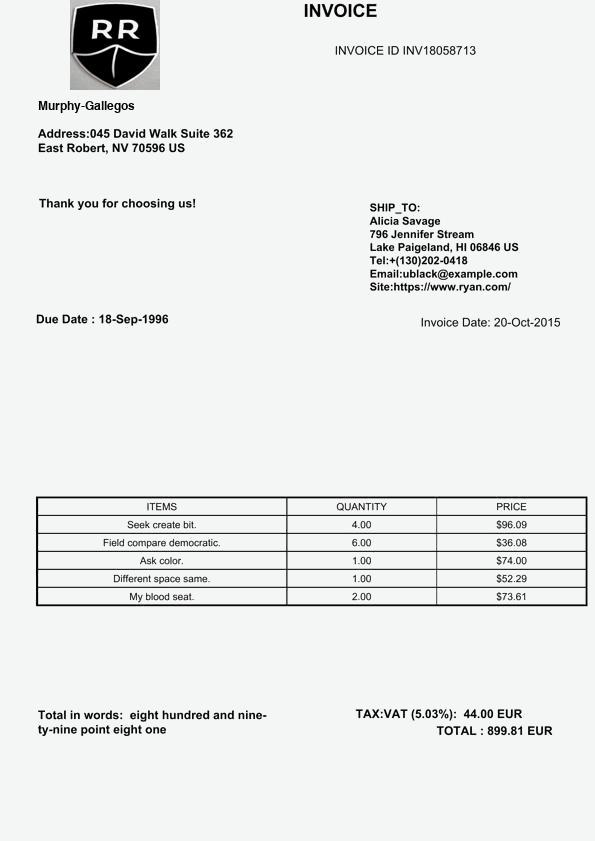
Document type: Invoice